Question: In what way does the history help explain the case?
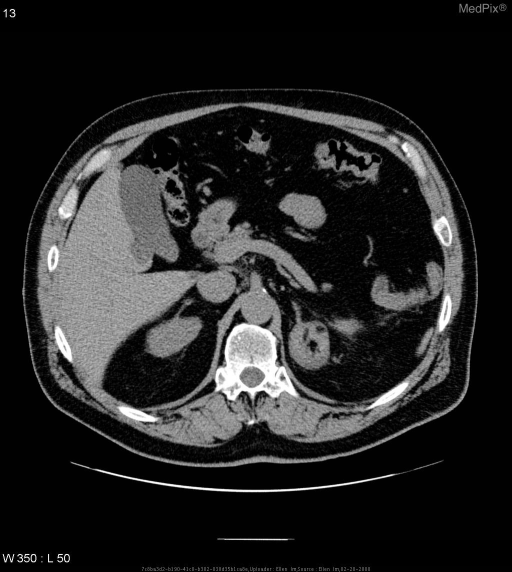
Answer: The patient's history of 68 yo male with history of gross hematuria with no other complaints is key in understanding the case.